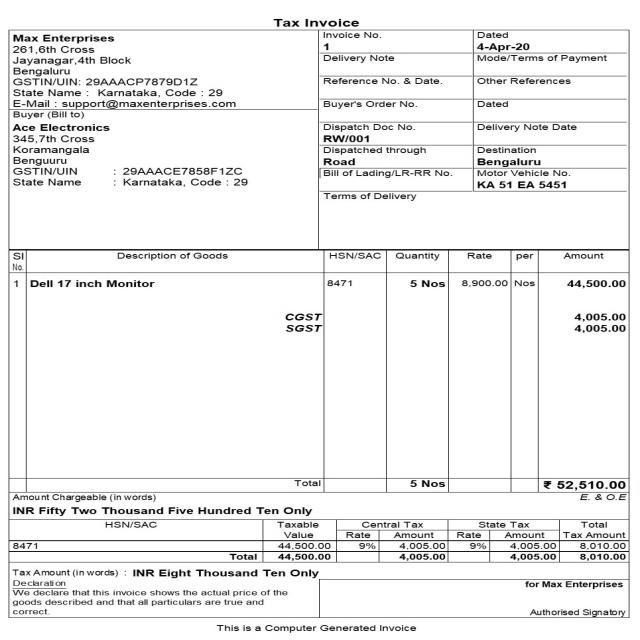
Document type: Invoice